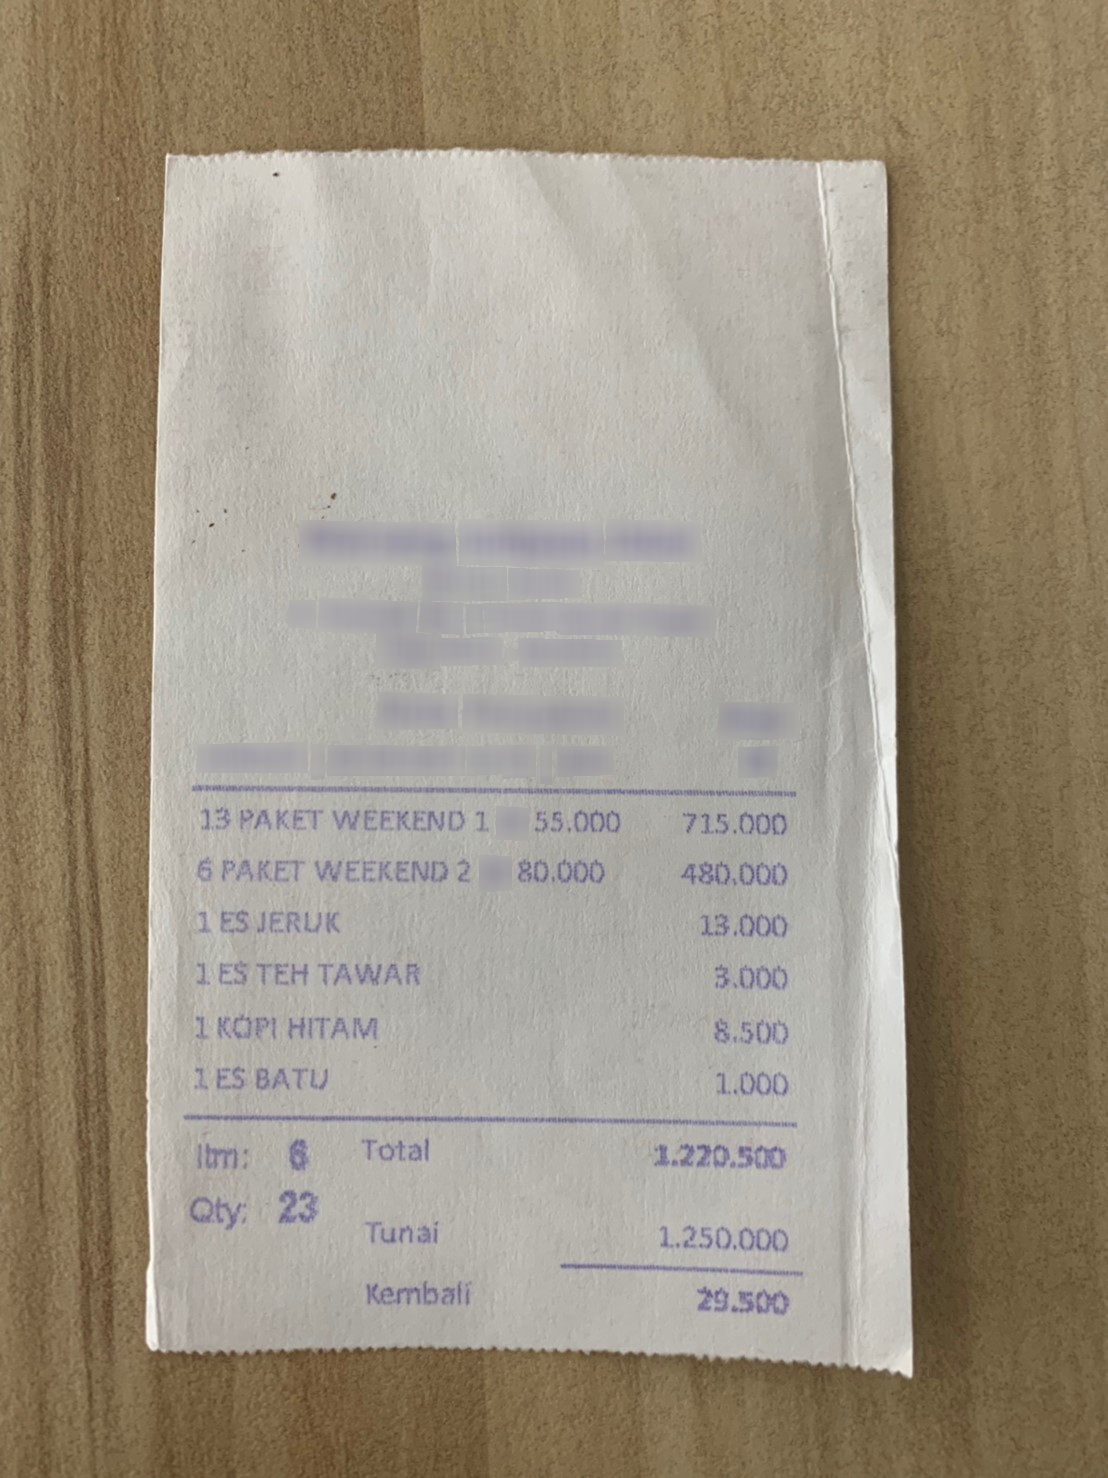
Number of items: 6
Total: 1.220.500
OCR text regions:
text: 13
text: PAKET
text: WEEKEND
text: 1
text: 55.000
text: 715.000
text: 6
text: PAKET
text: WEEKEND
text: 2
text: 80.000
text: 480.000
text: 1
text: ES
text: JERUK
text: 13.000
text: 1
text: ES
text: TEH
text: TAWAR
text: 3.000
text: 1
text: KOPI
text: HITAM
text: 8.500
text: 1
text: ES
text: BATU
text: 1.000
text: Total
text: 1.220.500
text: Itm:
text: 6
text: Qty:
text: 23
text: Tunai
text: 1.250.000
text: Kembali
text: 29.500